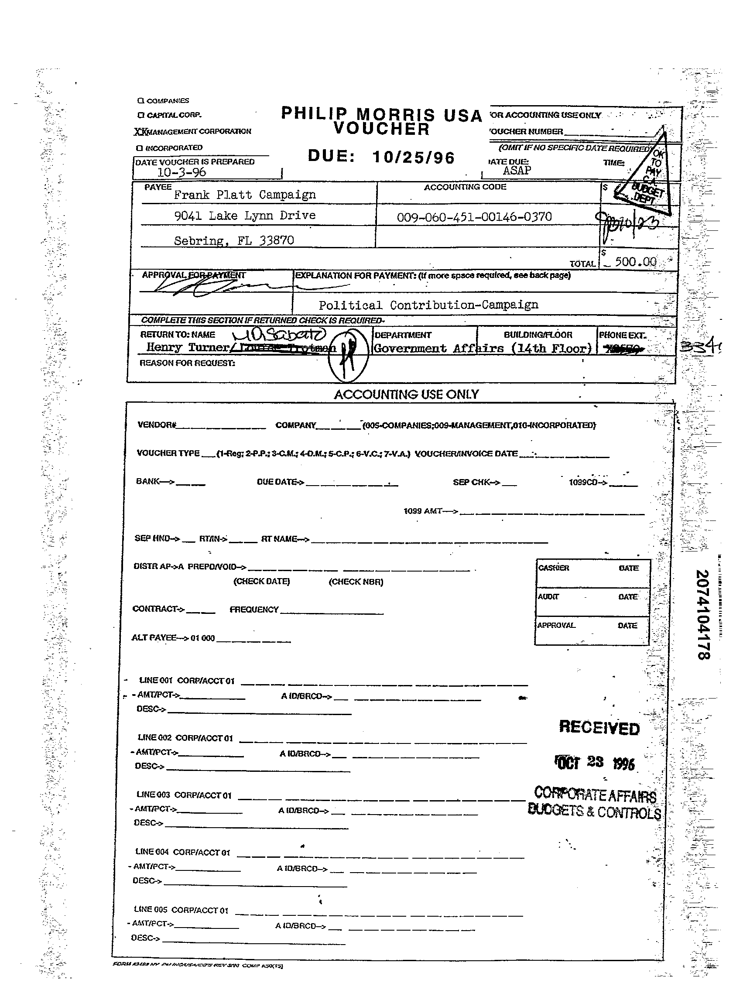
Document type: Invoice